Question: What is the filing due date as per the document?
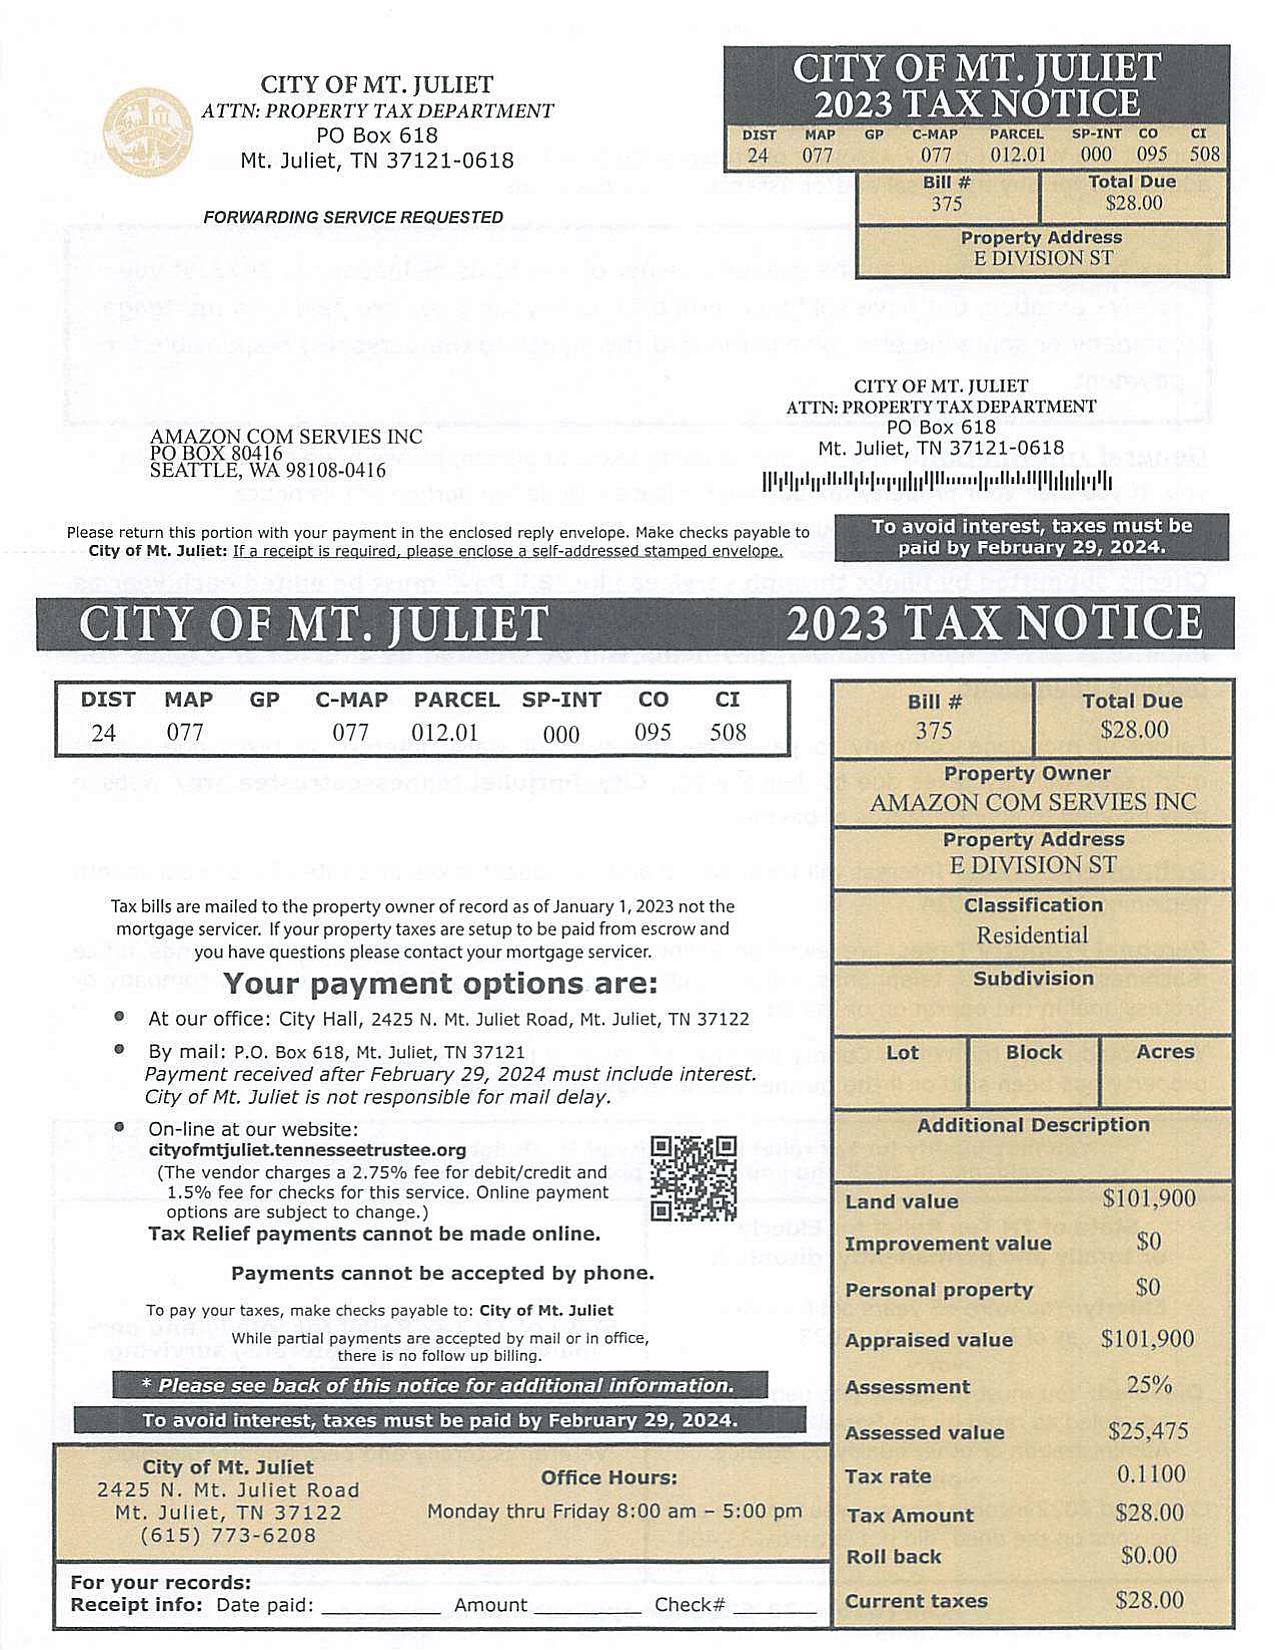
Answer: "29-Feb-24"